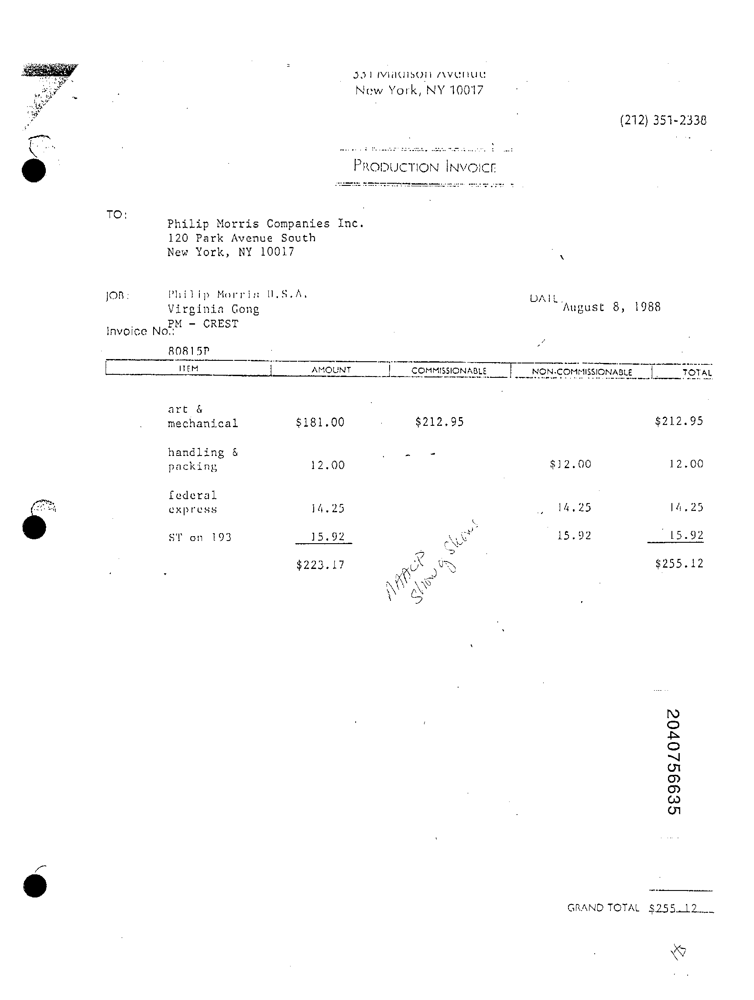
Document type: Invoice